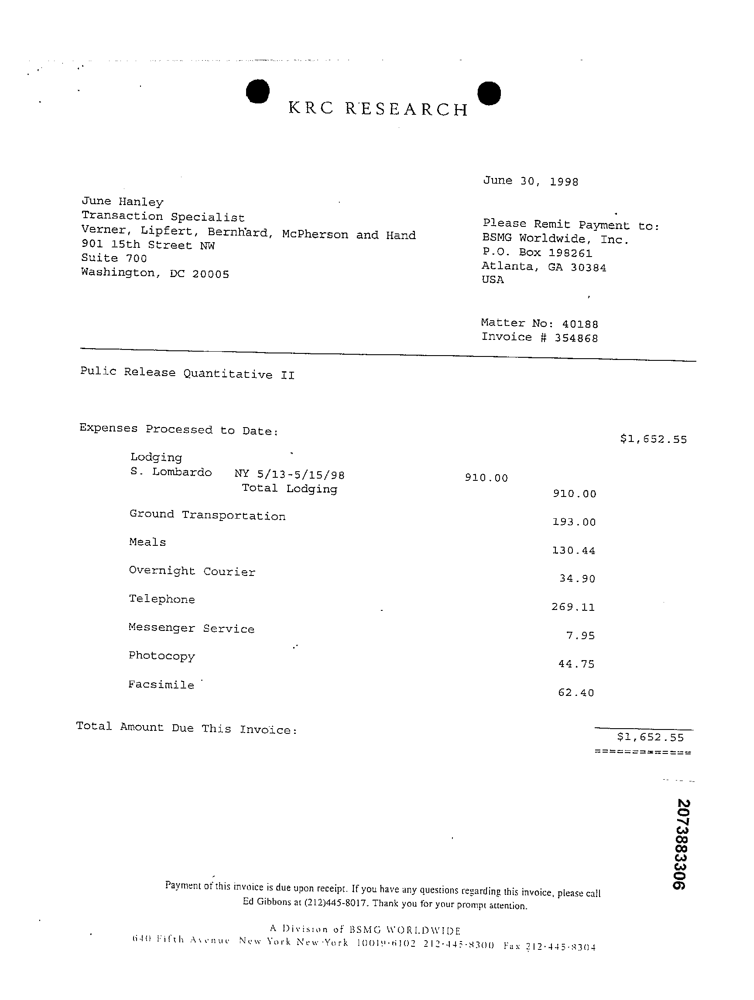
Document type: Invoice